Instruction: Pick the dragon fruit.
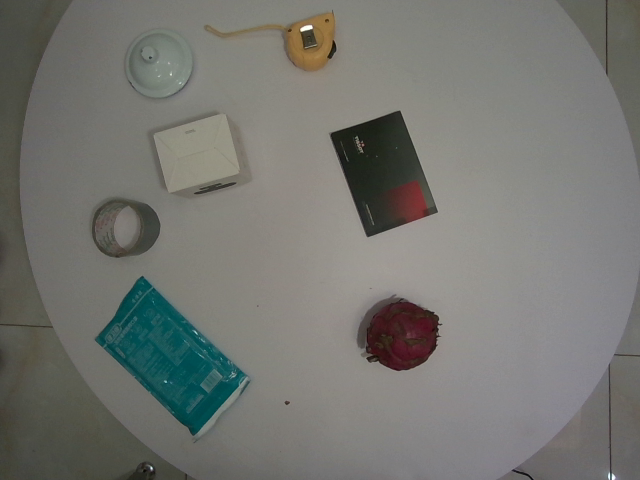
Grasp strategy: vertical